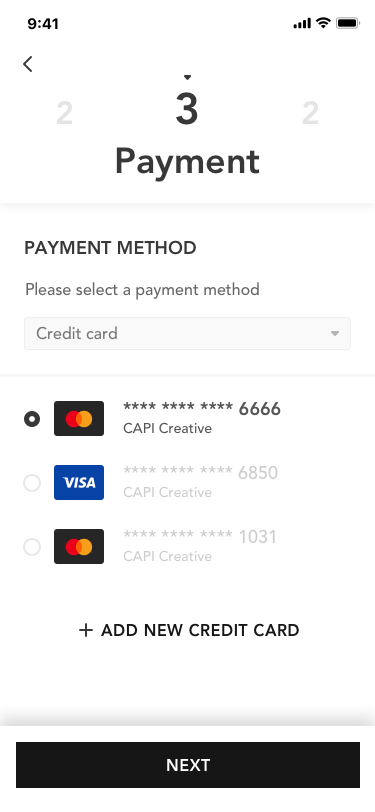
Text in this UI design:
PAYMENT METHOD
Please select a payment method
**** **** **** 6666
CAPI Creative
**** **** **** 6850
CAPI Creative
**** **** **** 1031
CAPI Creative
CT3 Me Tri, Nam Tu Liem, Ha Noi
(+84) 3988 2966
agency@capi.design
2
2
3
Payment
ADD NEW CREDIT CARD